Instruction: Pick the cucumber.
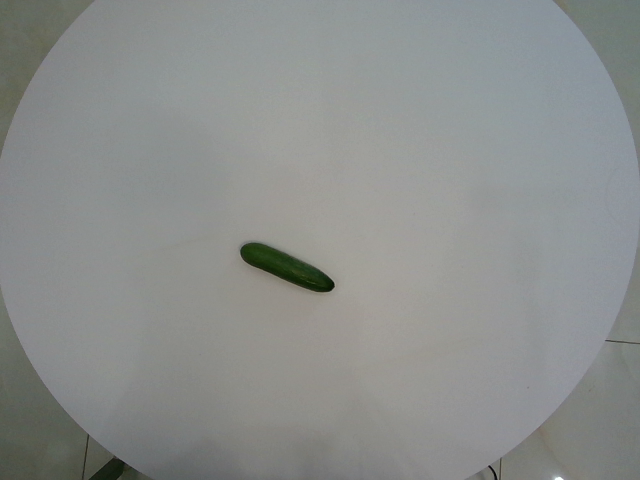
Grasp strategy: vertical